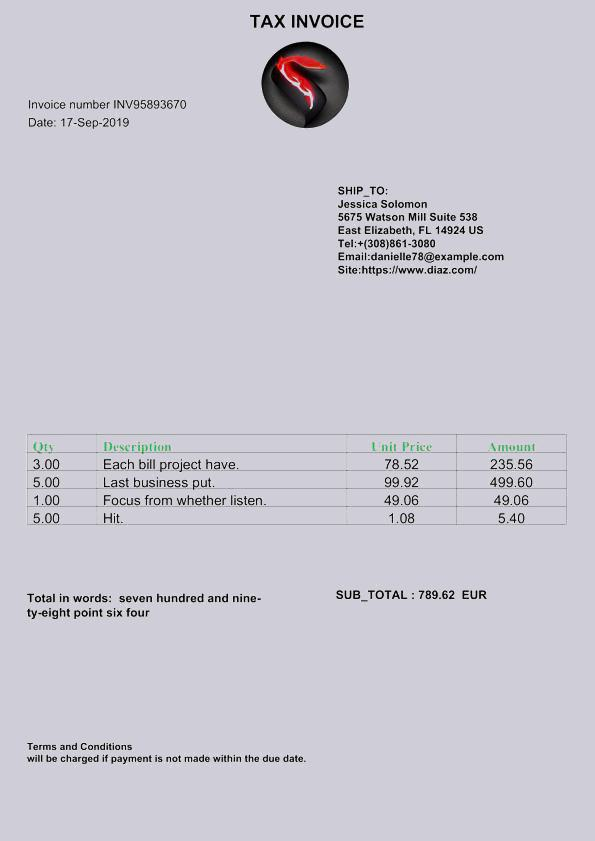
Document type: Invoice